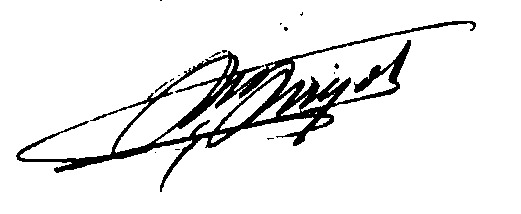
Signature of: auguste rené angot